Question: Can you provide the account number mentioned in the document?
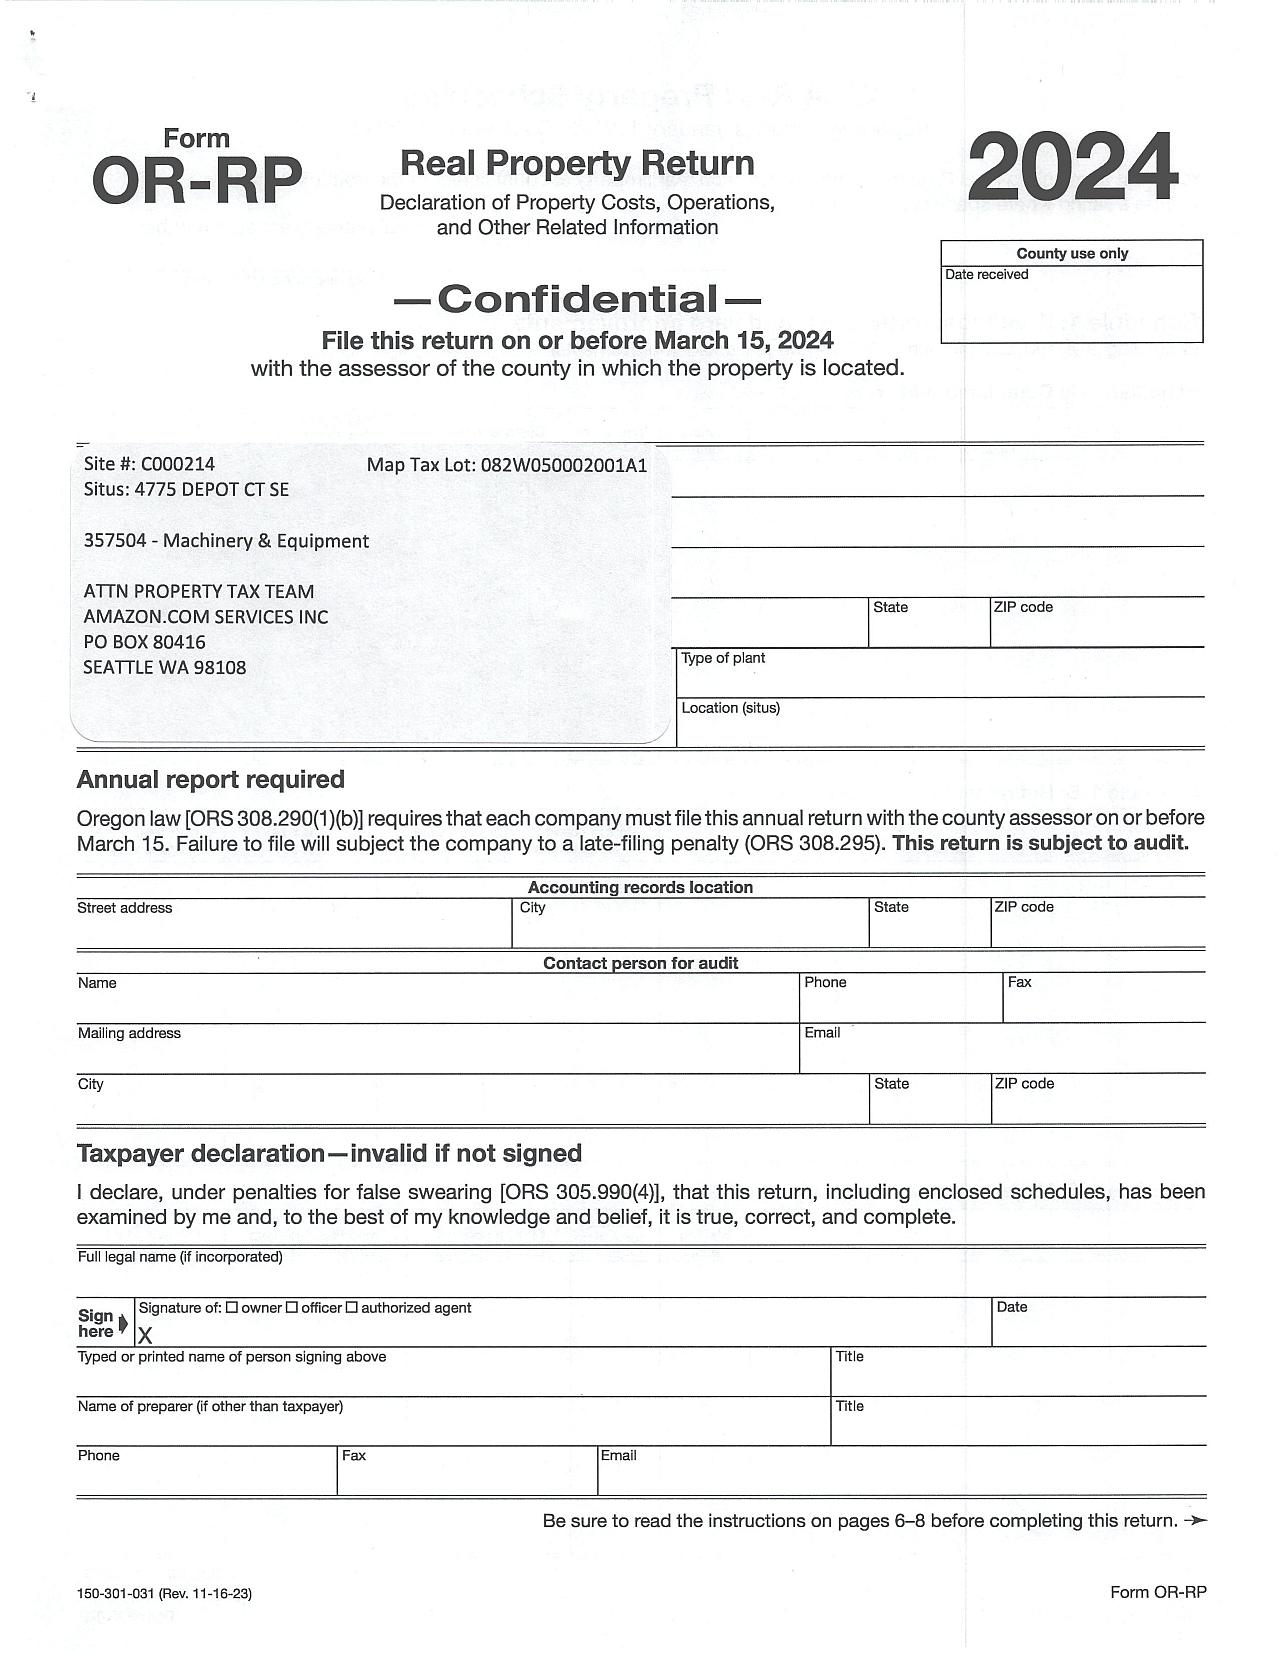
Answer: "C000214"